Question: Explain the disease:
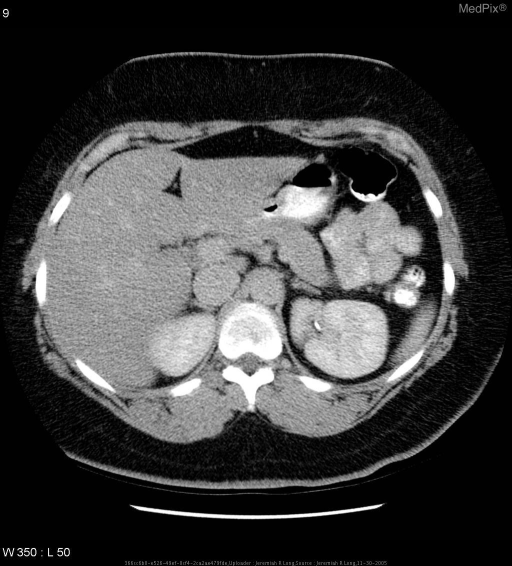
Answer: The disease is discussed as: Duplicated renal collecting systems represent renal units with two distinct pyelocalyceal systems associated with either a single or double ureter.  In the case of two distinct ureters, the ureters either join together along their course and form a single ureter, or they both insert individually on the bladder.  This anomaly presents either unilaterally or bilaterally, and is estimated to occur in up to fifteen percent of the population.  Most individuals with a duplicated renal collecting system remain asymptomatic with their anomaly being found incidentally on imaging studies.  Those patients who become symptomatic with their duplicated collecting system generally have two distinct and complete urters, and are prone to developing obstruction, reflux, and infection.
     A duplicated renal collecing system forms by one of two ways.  The first results from the embryologic bifurcation of a single ureteral bud prior to the bifurcation of the ampulla, and produces either a bifid ureteral pelvis or a bifid ureter which joins distally prior to bladder insertion.  The second results when two distinct embryologic ureteral buds arise from the Wolffian duct, giving rise to two complete and separate ureters which insert separately into the bladder.  In this second case, with two separate ureters, the upper pole ureter drains below and medial to the lower pole ureter at its insertion.  According to the Weigert-Meyer rule, the upper pole ureter is prone to obstruction and hydronephrosis as well as ureterocele formation, while the lower pole ureter is prone to refulx and at is risk for pyleonephritis.  Additionally, this upper pole ureter may insert ectopically inferior to the bladder (e.g. urethera, or vagina), causing continual leakage of urine in females (not the case in males as the ectopic insertion is proximal to the external uretheral sphinter).